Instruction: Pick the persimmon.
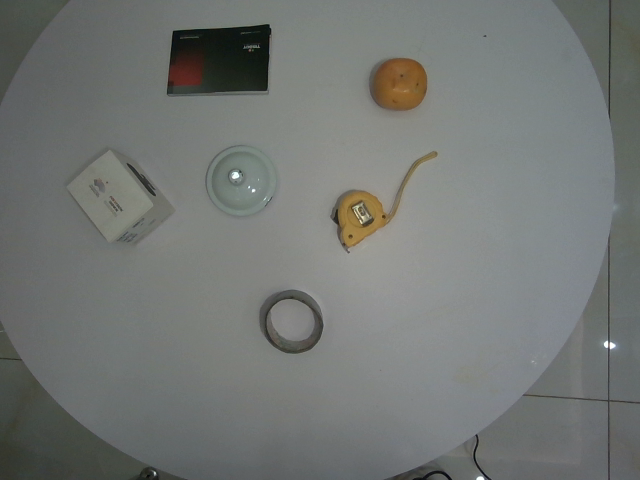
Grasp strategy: vertical